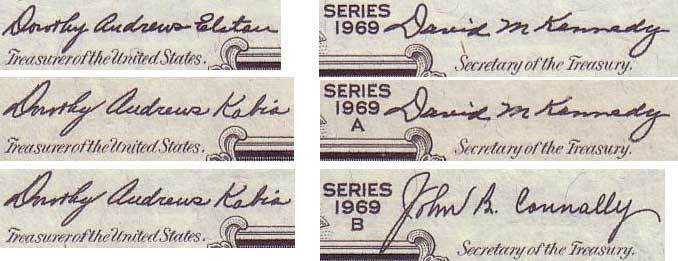
Signature of: dorothy andrews elston kabis